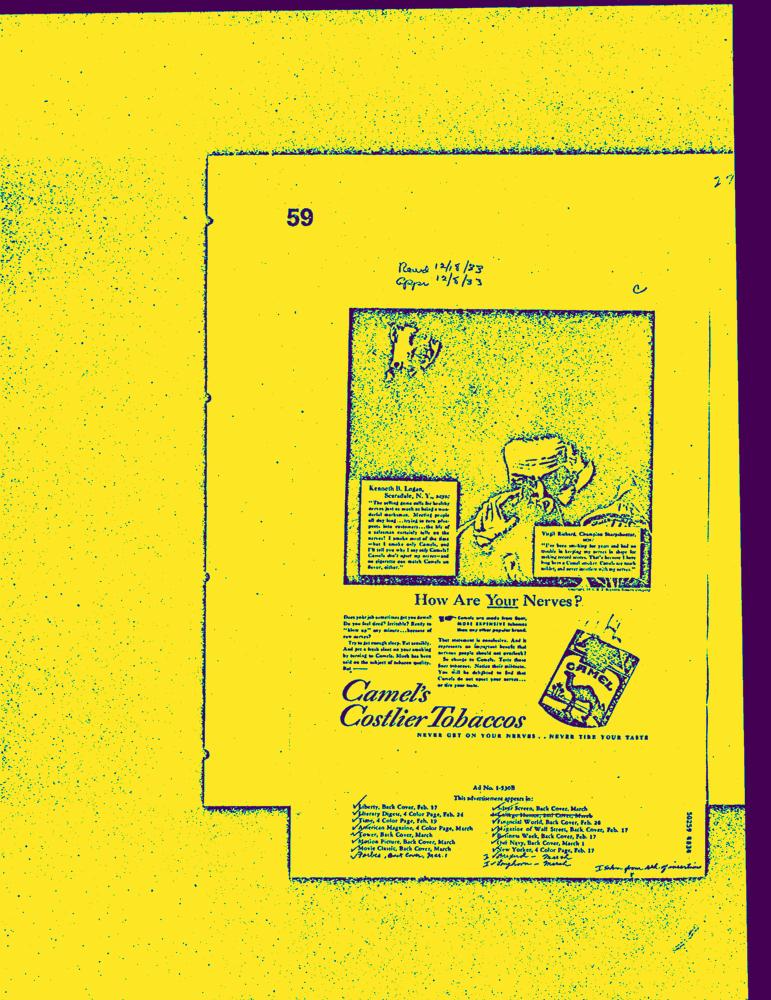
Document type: AD